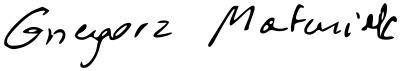
Signature of: grzegorz matusiak